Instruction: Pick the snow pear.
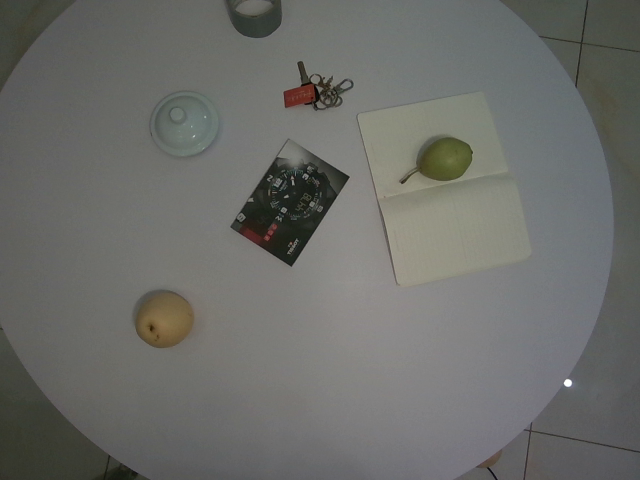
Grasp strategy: vertical